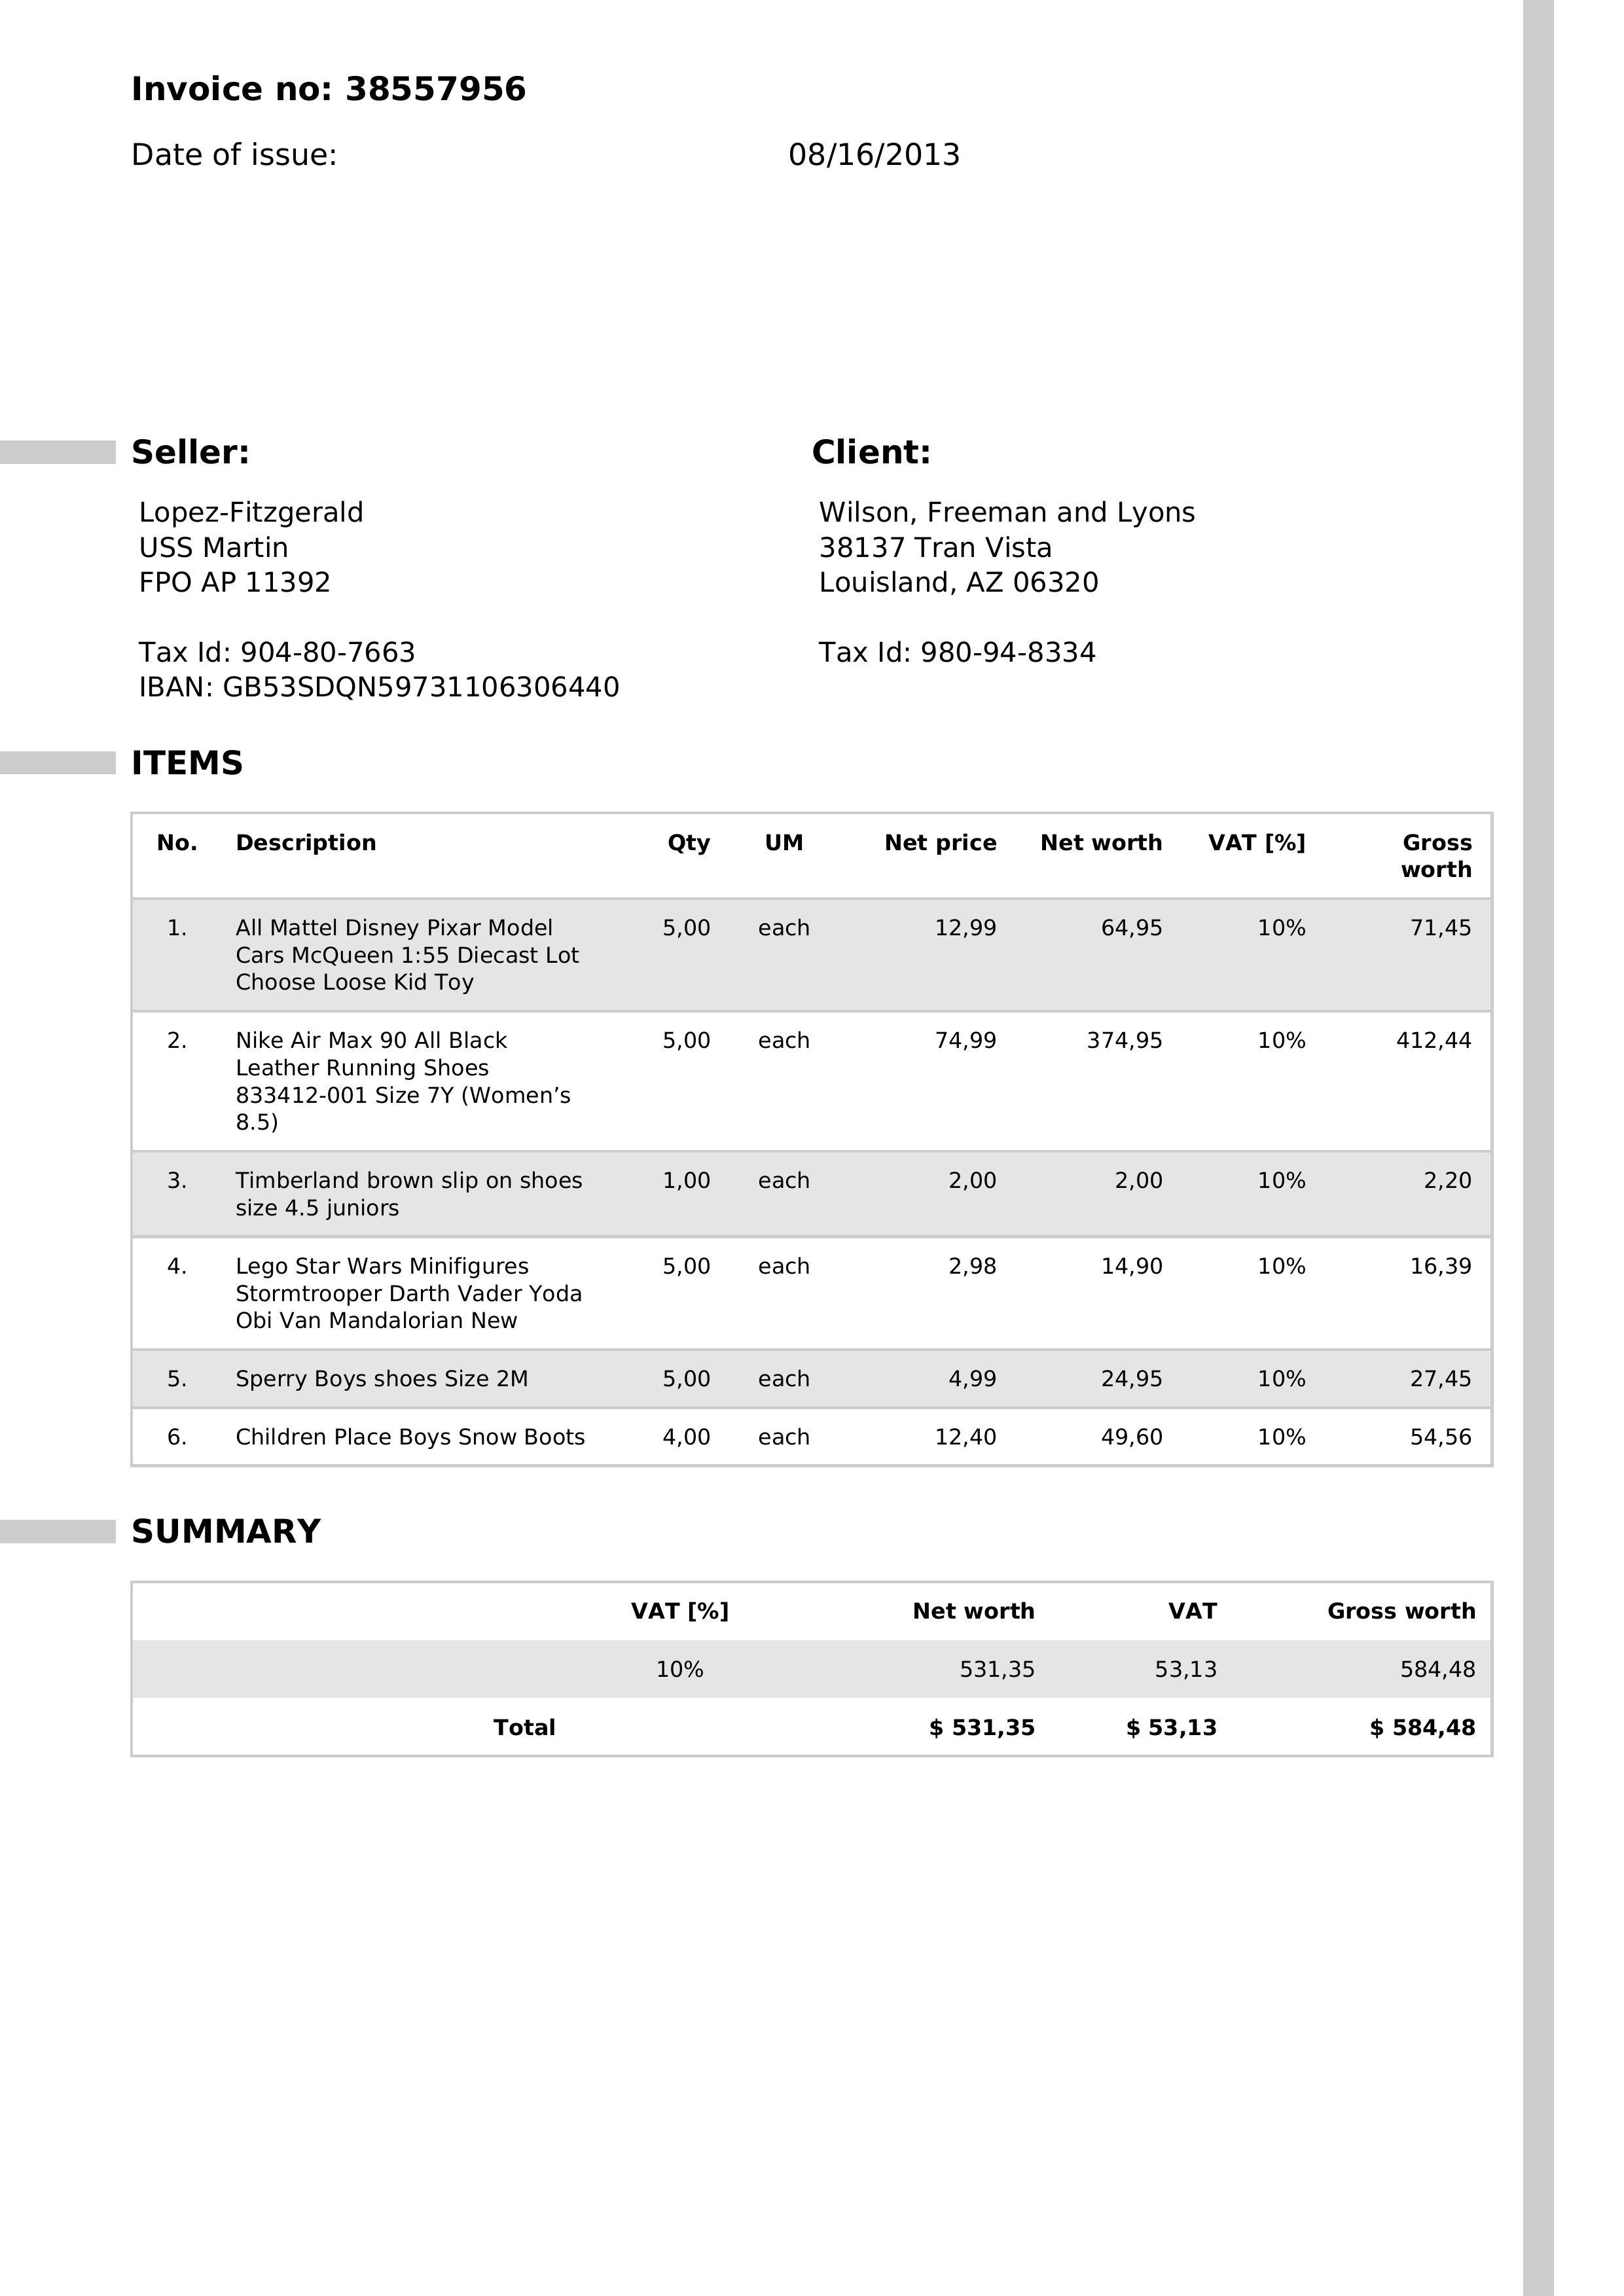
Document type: Invoice